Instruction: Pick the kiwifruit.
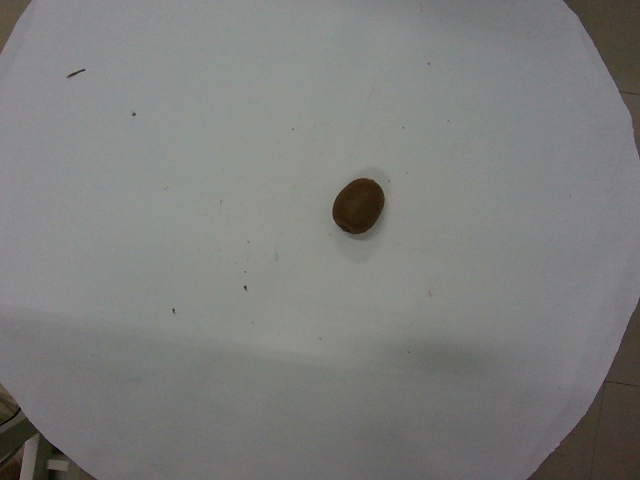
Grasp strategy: vertical